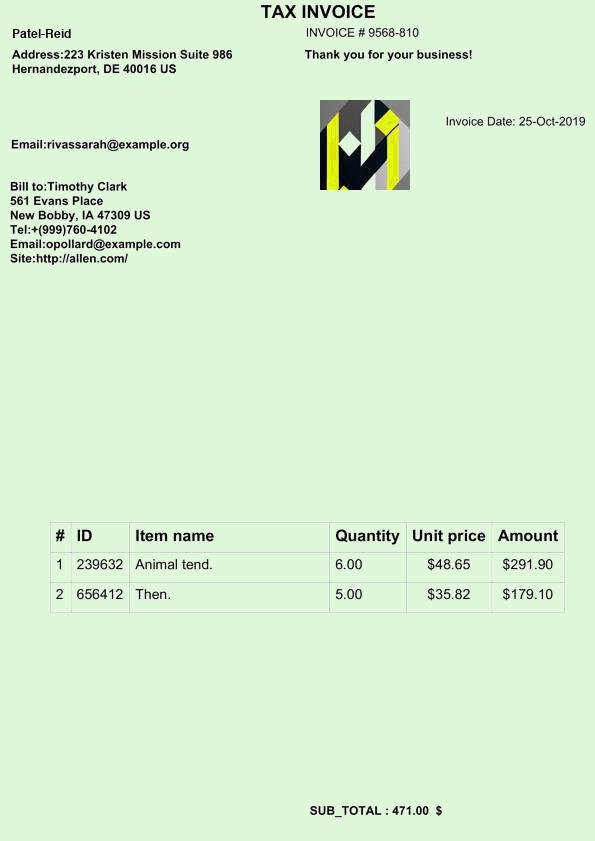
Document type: Invoice